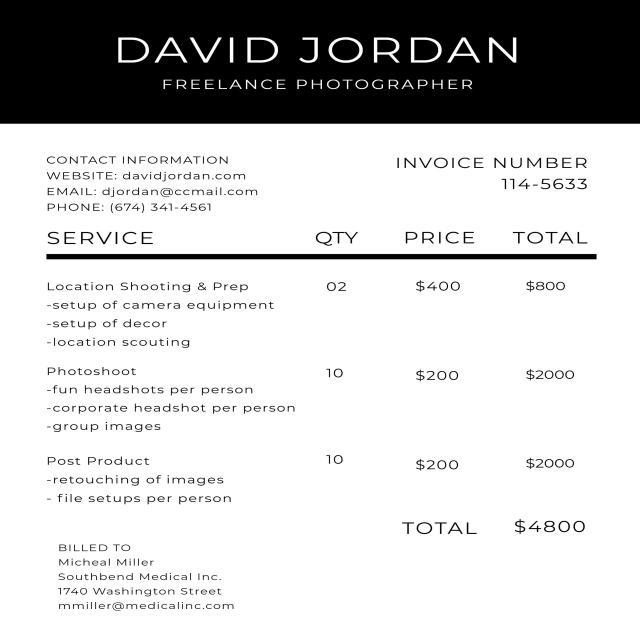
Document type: Invoice